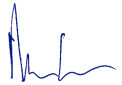
Signature of: mark owens